Question: Explain the disease:
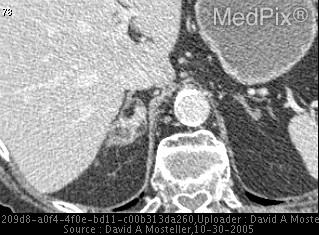
Answer: The disease is discussed as: Adrenal myelolipoma is a benign neoplasm composed of adipose tissue and hematopoietic elements that are usually small and asymptomatic. These tumors are generally discovered incidentally at autopsy or imaging studies performed for other reasons (0.08-0.2% at autopsy). Extra-adrenal sites include the pelvis, thorax and retroperitoneum. They are typically unilateral and variable in size from mm to 30cm. There is an equal incidence in males and females with slight predilection in the Caucasian population. These neoplasms typically occur in the fifth to seventh decades, and no death rate is reported in the literature due to the rarity of these tumors.

CT is the imaging modality of choice for these lesions which can be diagnosed macroscopically by focal fatty density within the mass. Occasionally, discrete calcifications can be found in small amounts along with a thin rim of residual adrenal cortex. MRI can also accurately depict both microscopic and macroscopic fat through chemical shift imaging and explicit fat saturation technique. Ultrasound is typically not used for the characterization of adrenal neoplasms, but has been known to find them incidentally.

It is believed that these tumors might represent an extramedullary site of hematopoiesis or that they arise from metaplasia of the reticuloendothelial cells of capillaries in the adrenal gland in response to stimuli (ie. necrosis, infection, stress).

These lesions are usually asymptomatic but might result in complications such as rupture (rare-only 11 reported cases as of 2003), tumor necrosis and retroperitoneal hemorrhage, and mechanical compression from tumor bulk. Myelolipomas do not undergo malignant transformation and they are rarely associated with endocrine disorders. However, Conn’s and Cushing’s syndromes as well as congenital adrenal hyperplasia have been documented in the literature (25 cases reported by one study).

Small asymptomatic tumors are generally monitored clinically while symptomatic lesions are treated by adrenalectomy. Large asymptomatic tumors are occasionally removed surgically to prevent rupture, and transcatheter embolization is used prior to surgery to stop bleeding of ruptured tumors. As most adrenal myelolipomas are small, asymptomatic, and discovered incidentally, surgery is rarely required.